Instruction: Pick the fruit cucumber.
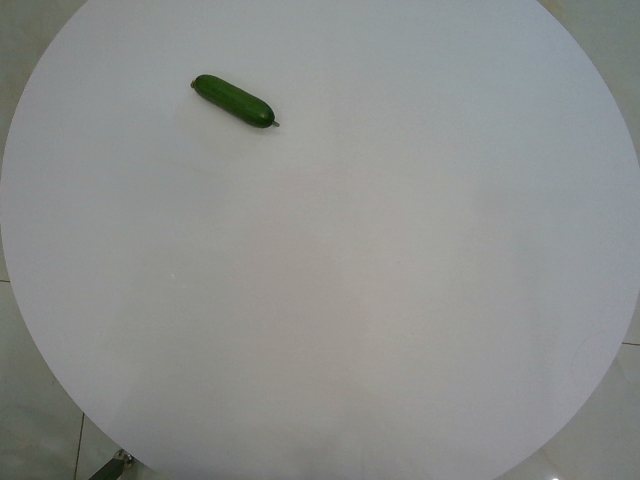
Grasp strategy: vertical